Question: What is the main concern?
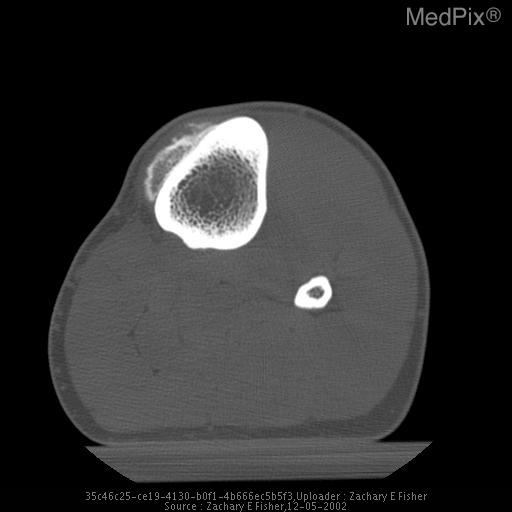
Answer: The findings suggest Radiographically it is a broad-based, juxtacortical, densely ossified mass, the periphery somewhat less dense that the base. CT scan is most useful and can demonstrate a radiolucent zone of periosteum and fibrous tissue trapped between the tumor and cortex. The lesion may consist of three layers: at the cortical surface it is dense and compact, it has a middle layer of amorphous dense bone, and the outer layer there are dense spicules extending into the periphery. These tumors typically have a low signal intensity on T1-weighted images and a high signal intensity on T2-weighted images.  The lesion may eventually progress to cortical destruction and medullary invasion, MRI can be used to grade the extent of tumor extension and cortical disruption.. 1. Axial CT Recon shows a .6x2.9x3.9 cm calcific density next to the cortex of the proximal, left tibial diaphysis. There is a small amount of periosteal reactions. There is normal surrounding soft tissue.. The patient might have a history of 26 y/o male with a mass for past 18 months on lower leg. There is no history of trauma.  The patient does not have any fever or chills, and he notes occasional pain at the site of the mass..